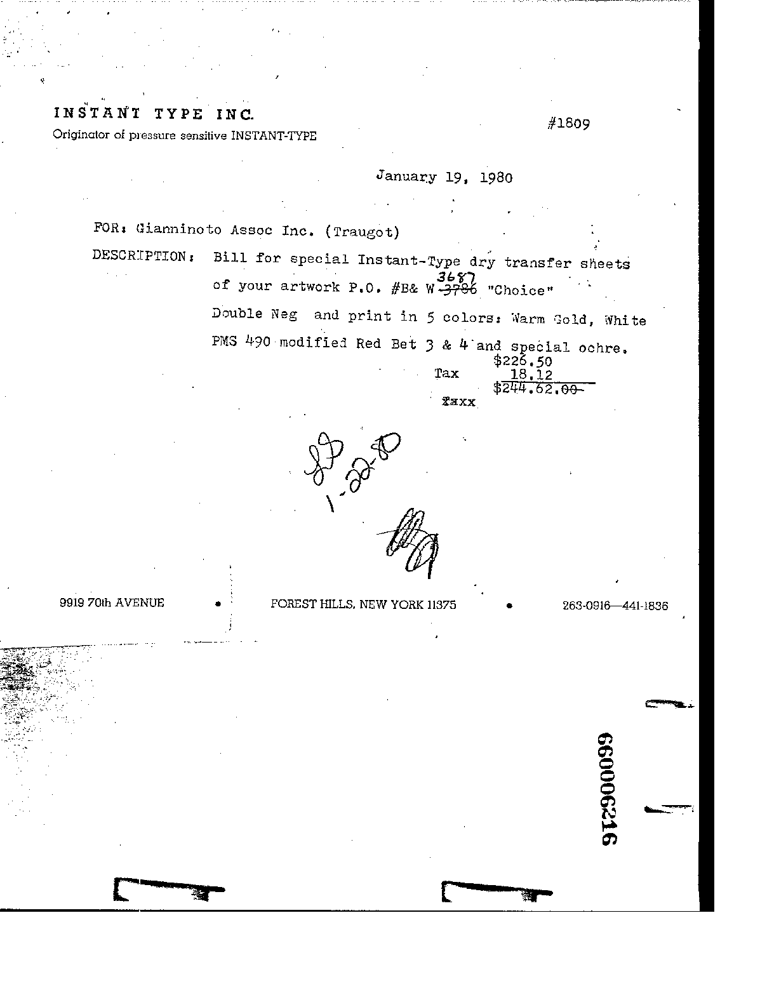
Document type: Invoice